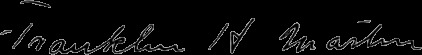
Signature of: franklin henry martin